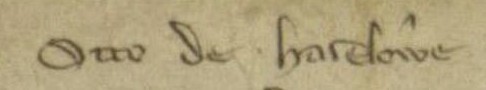
Signature of: otto ii